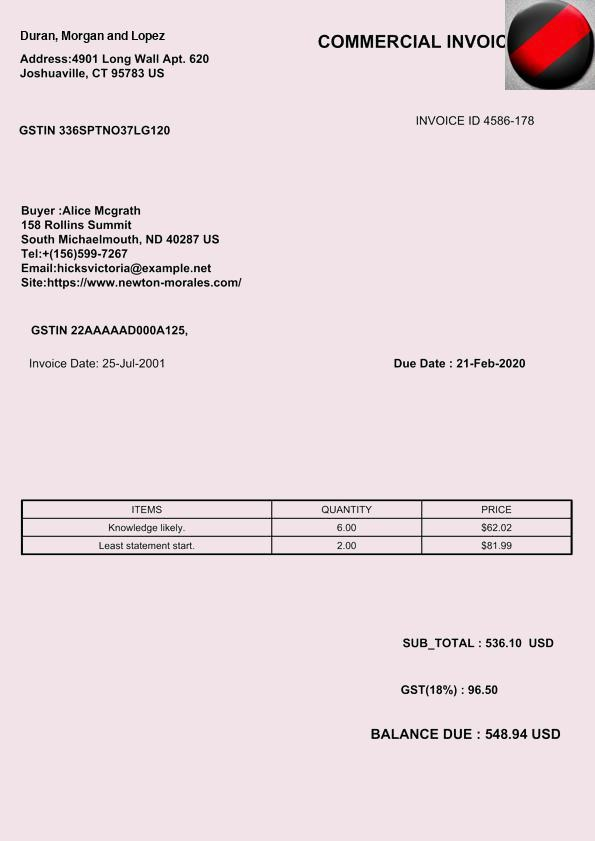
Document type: Invoice